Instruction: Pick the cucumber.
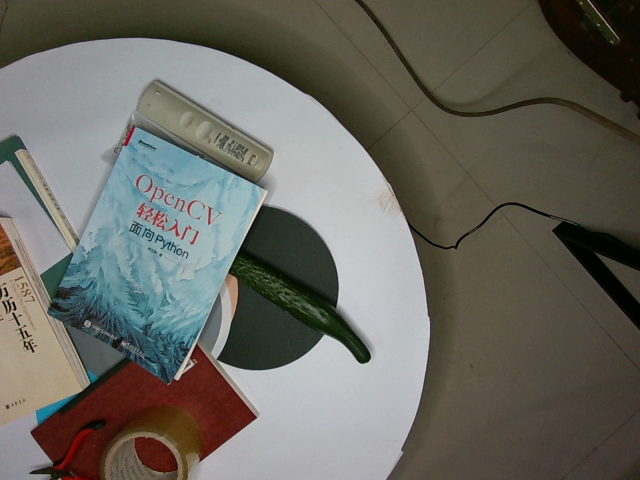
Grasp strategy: vertical